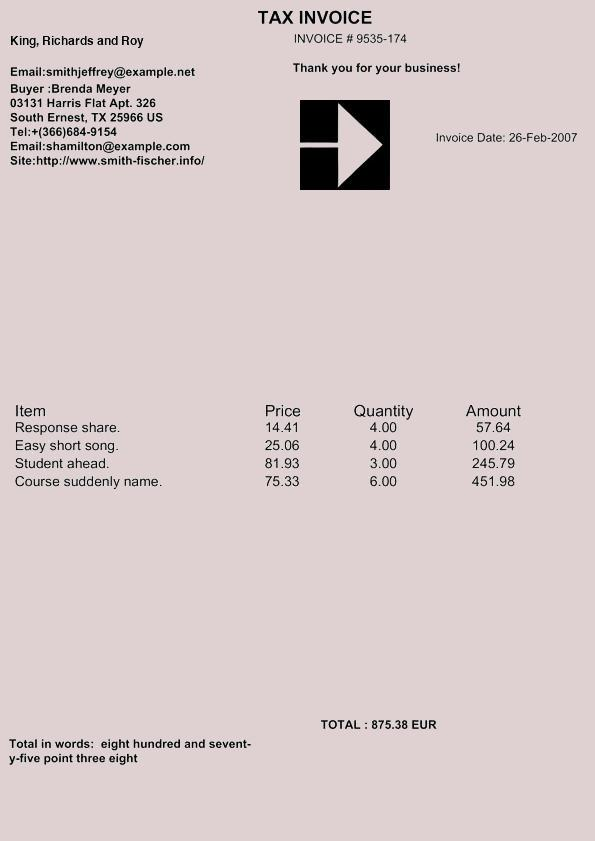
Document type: Invoice